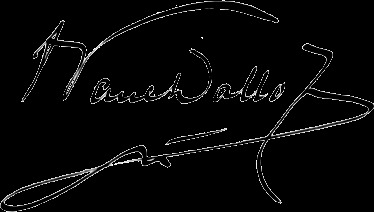
Signature of: paul dalloz